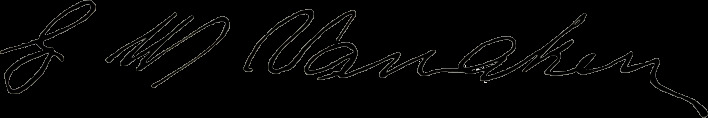
Signature of: george w vanaken